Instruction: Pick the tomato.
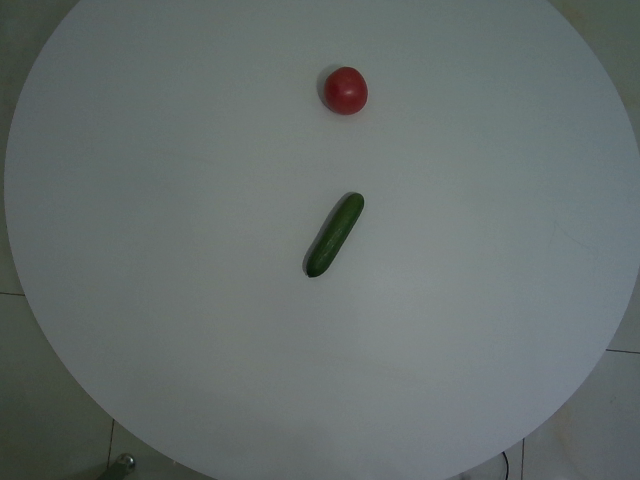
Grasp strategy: vertical